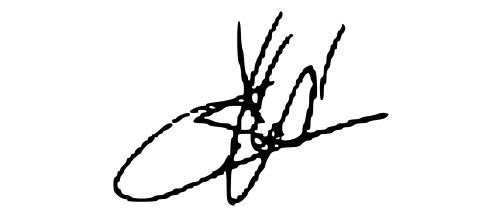
Signature of: josep lluís trapero álvarez